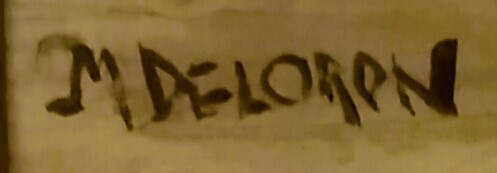
Signature of: marcelle deloron